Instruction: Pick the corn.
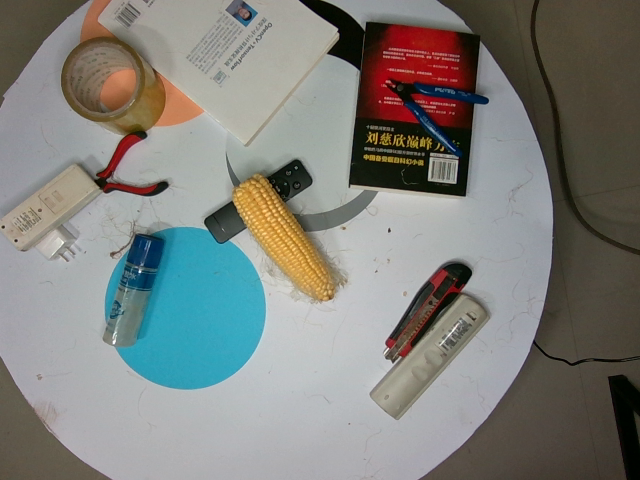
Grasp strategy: vertical